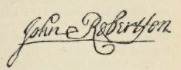
Signature of: john robertson